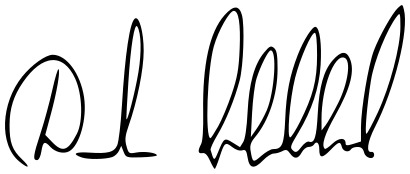
Signature of: dick hubbard